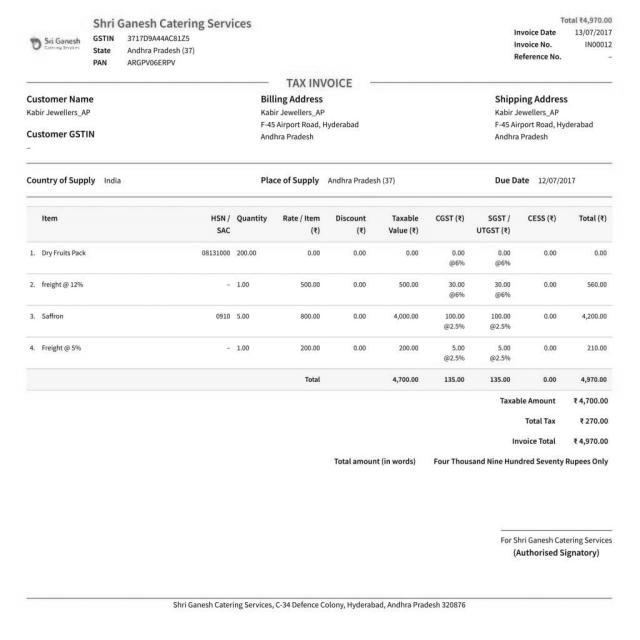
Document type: Invoice